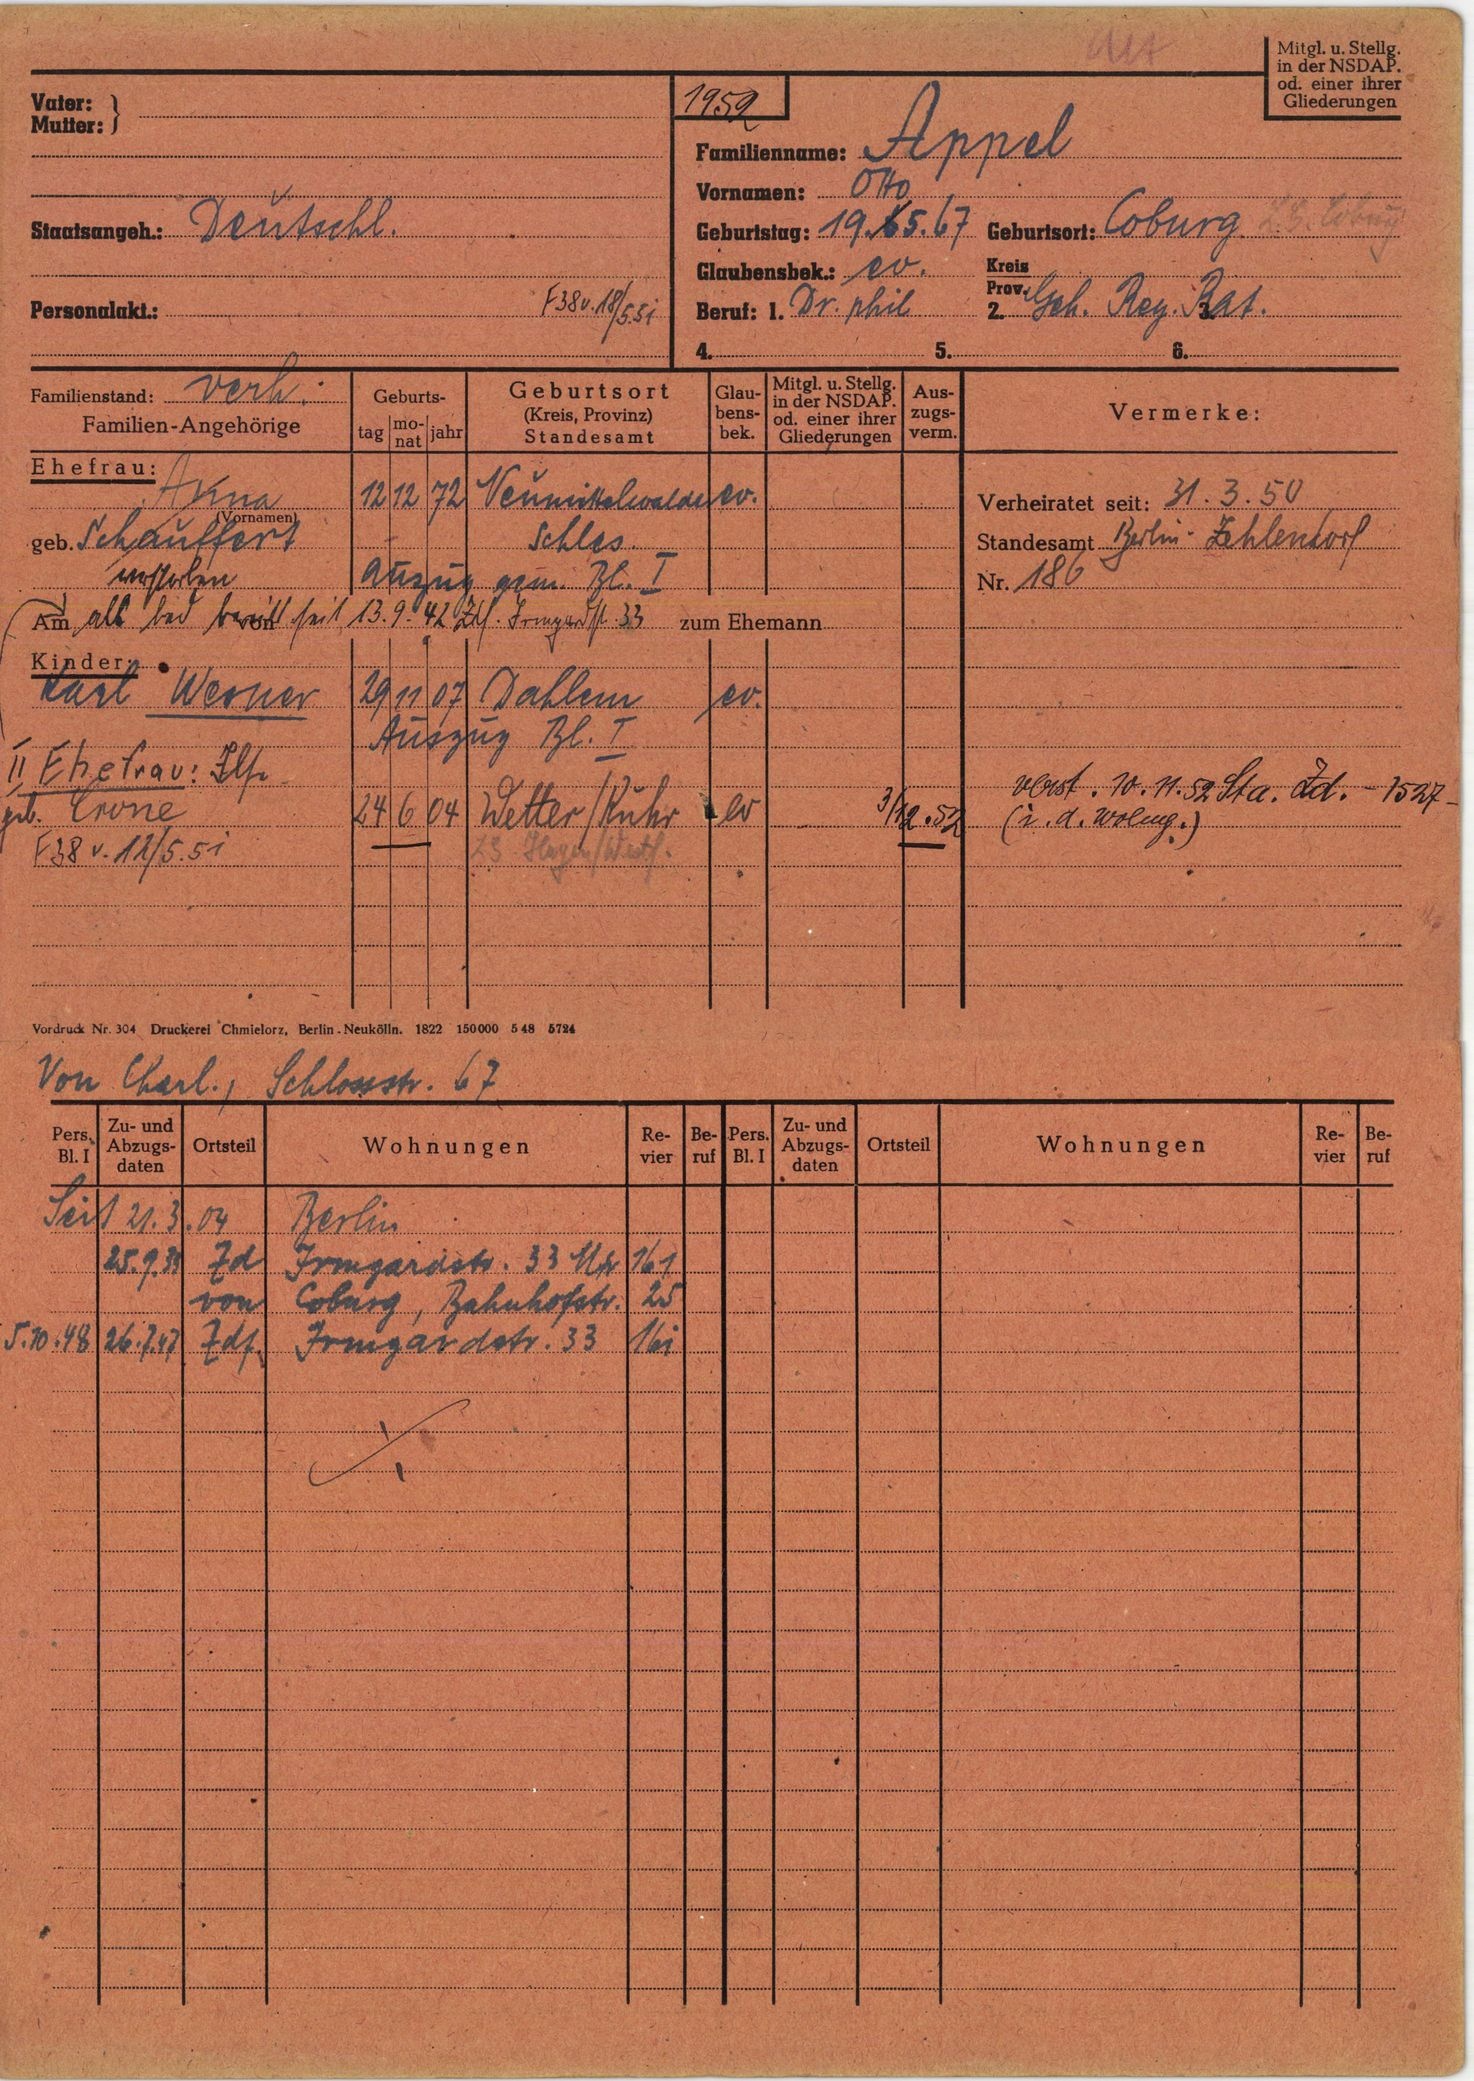
Appel